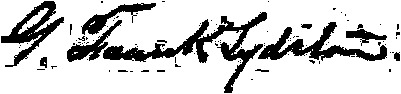
Signature of: g frank lydston